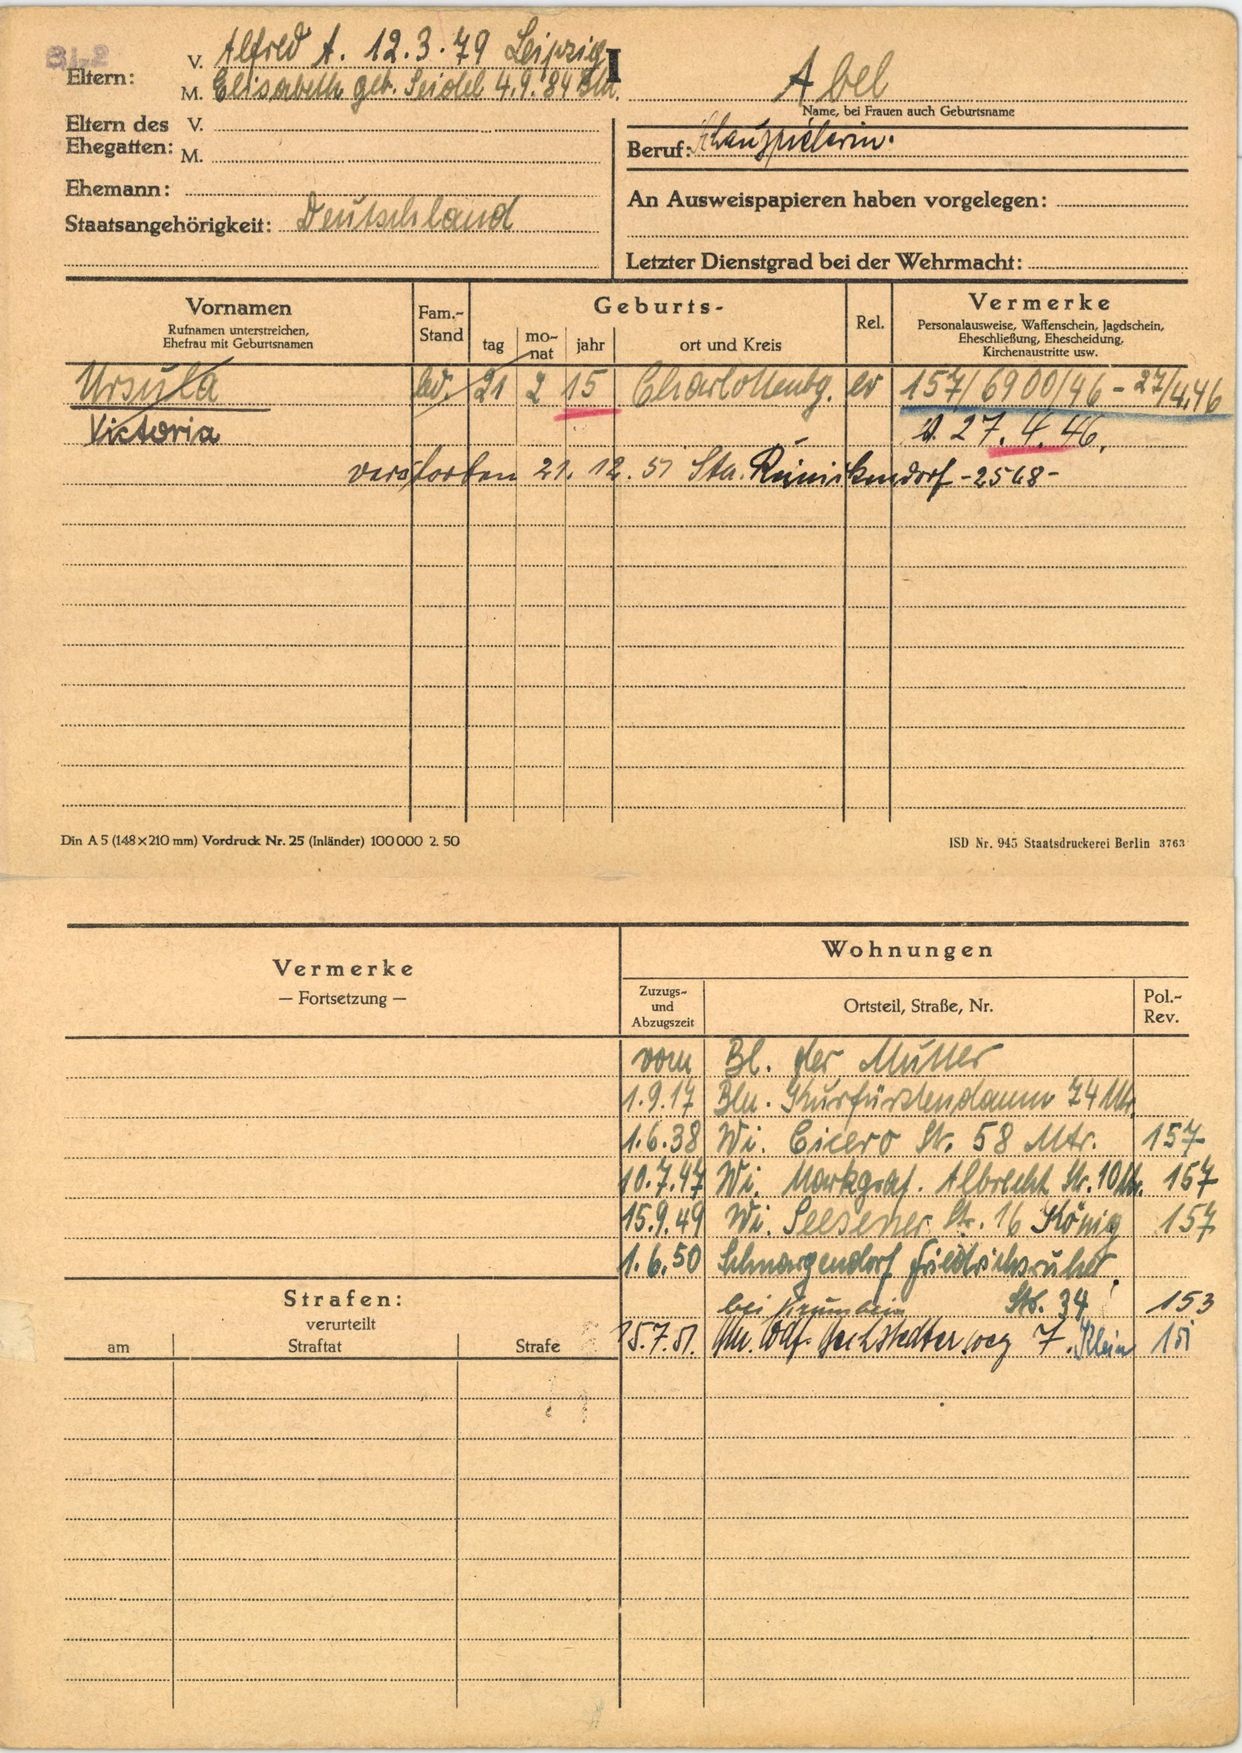
Abel